Question: Describe the condition in detail:
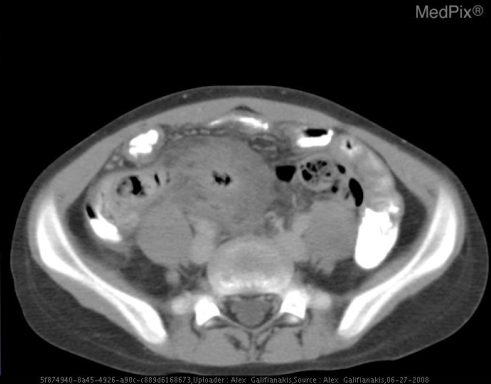
Answer: The disease is discussed as: Acute appendicitis constitutes the most common abdominal surgical emergency, affecting approximately 1 in 14 americans at some point in theirs lives, and 0.1% of the US population per year.  Approximately 250,000 appendectomies are performed each year, of which approximately 20% disclose a normal appendix.  Ultrasound has recently received considerable attention as a means of diagnosing appendicitis.  In skilled hands, it has a sensitivity over 90% and an even higher specificity.  The examination is performed by gradually pressing the transducer down on the skin of the right lower quadrant, thereby displacing gas filled bowel loops and minimizing the distance between the transducer and the appendix.  The diagnosis is made when the diseased appendix is identified as a tubular, noncompressible structure measuring 6mm or more in diameter and demonstrating no peristalsis.  Confidence is further increased when a appendicolith, an echogenic focus with posterior shadowing seen in approximately one-third of patients, is identified.  Difficulties with the ultrasongraphic approach include a retrocecal appendix and obese or uncooperative patients. Moreover, the examination is highly operator dependent.